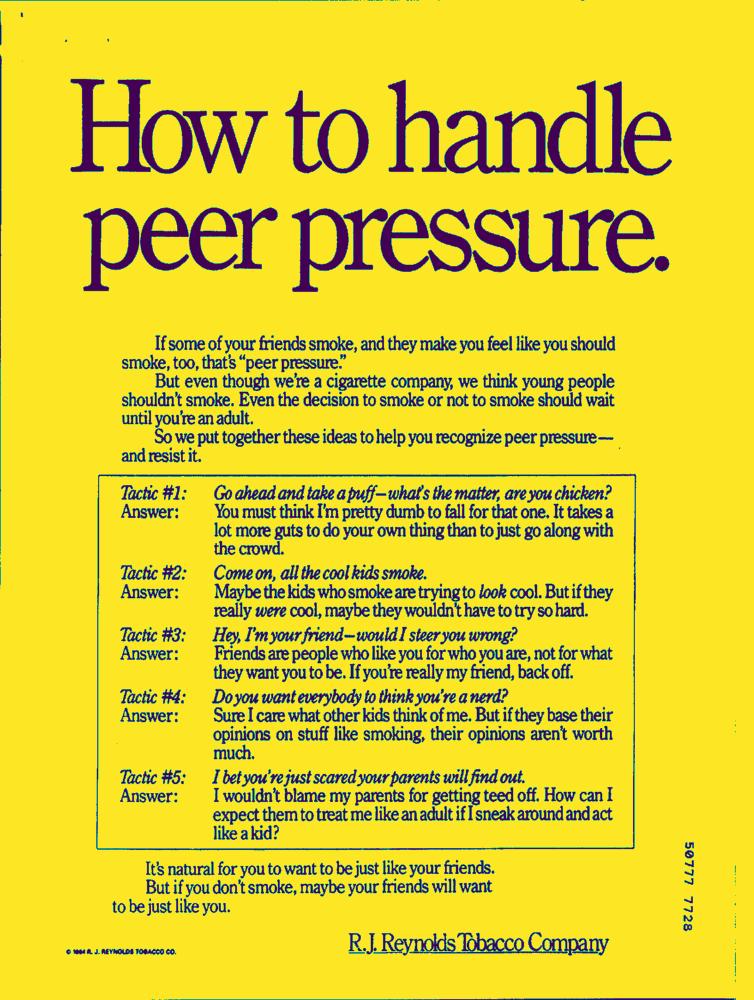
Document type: AD